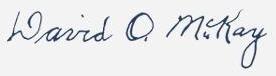
Signature of: david o mckay